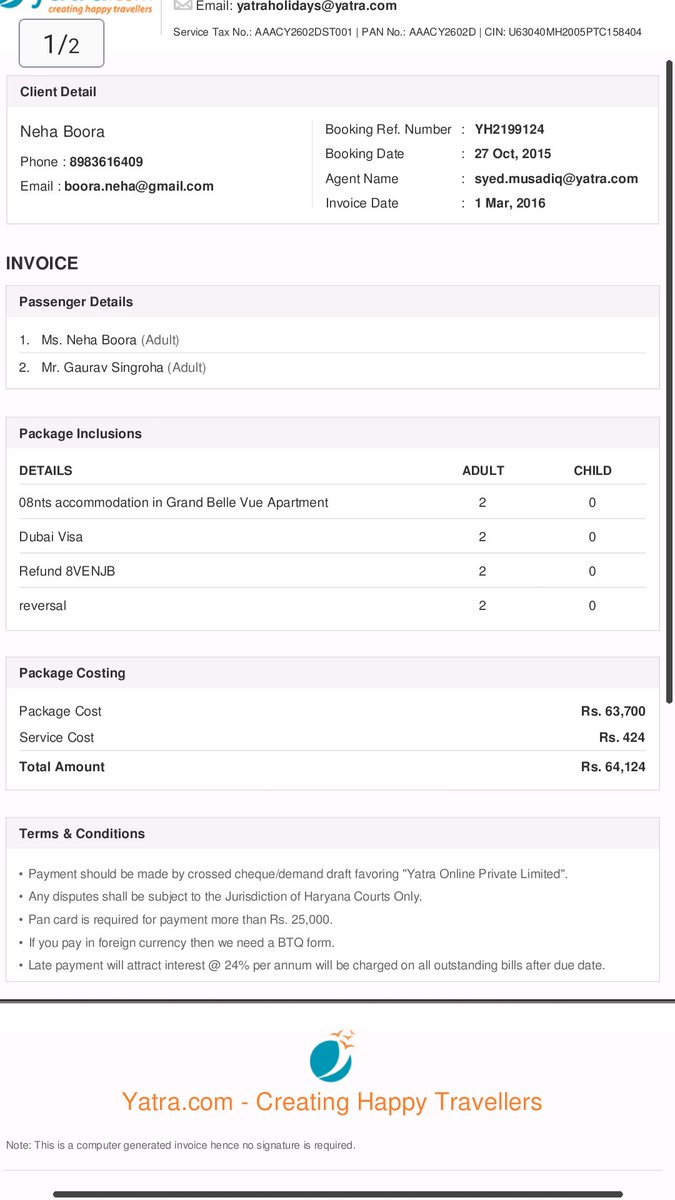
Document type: Invoice